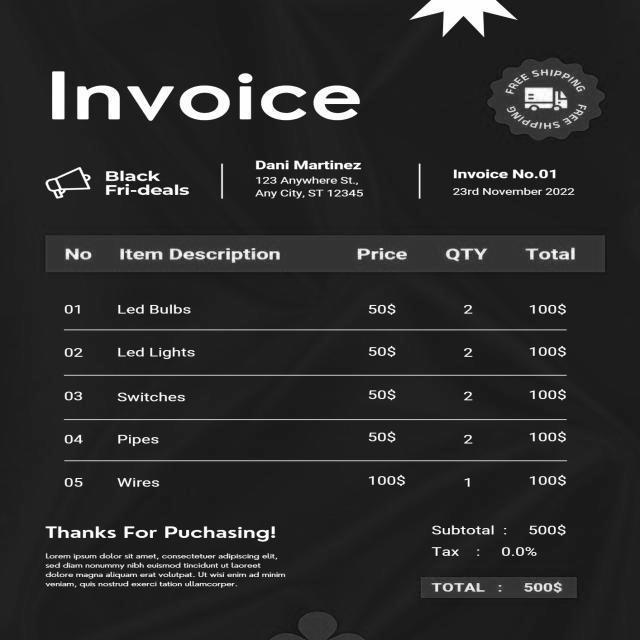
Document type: Invoice